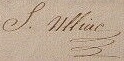
Signature of: sophie ulliac trémadeure